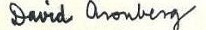
Signature of: david aronberg